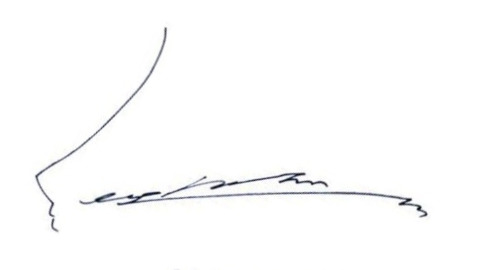
Signature of: park seo joon